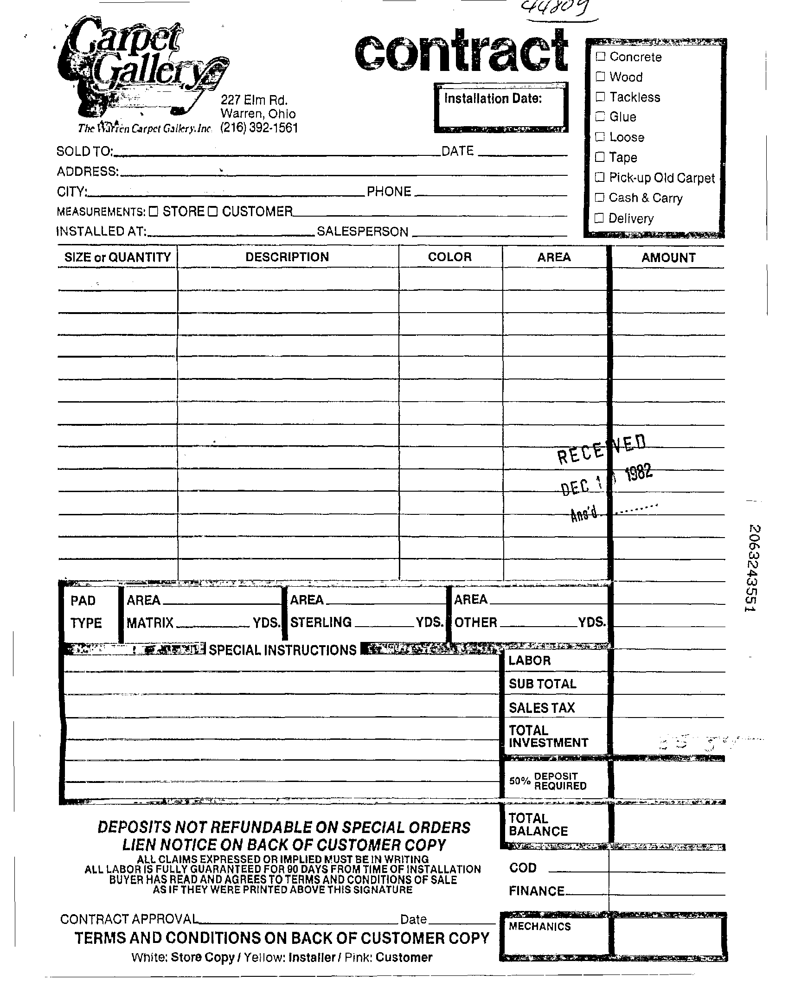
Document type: Invoice